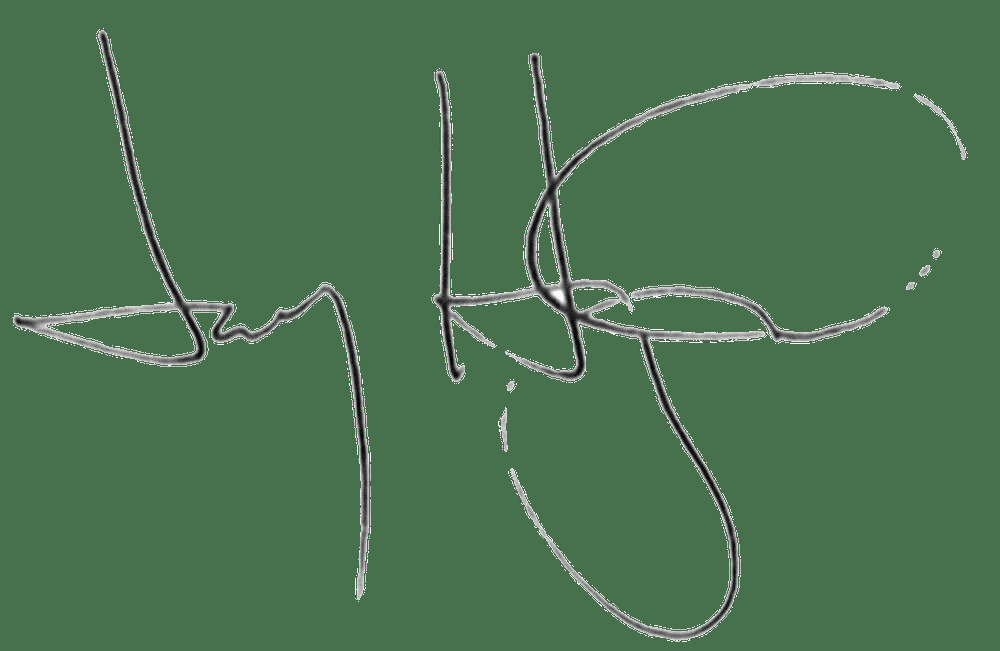
Signature of: jay hartzell